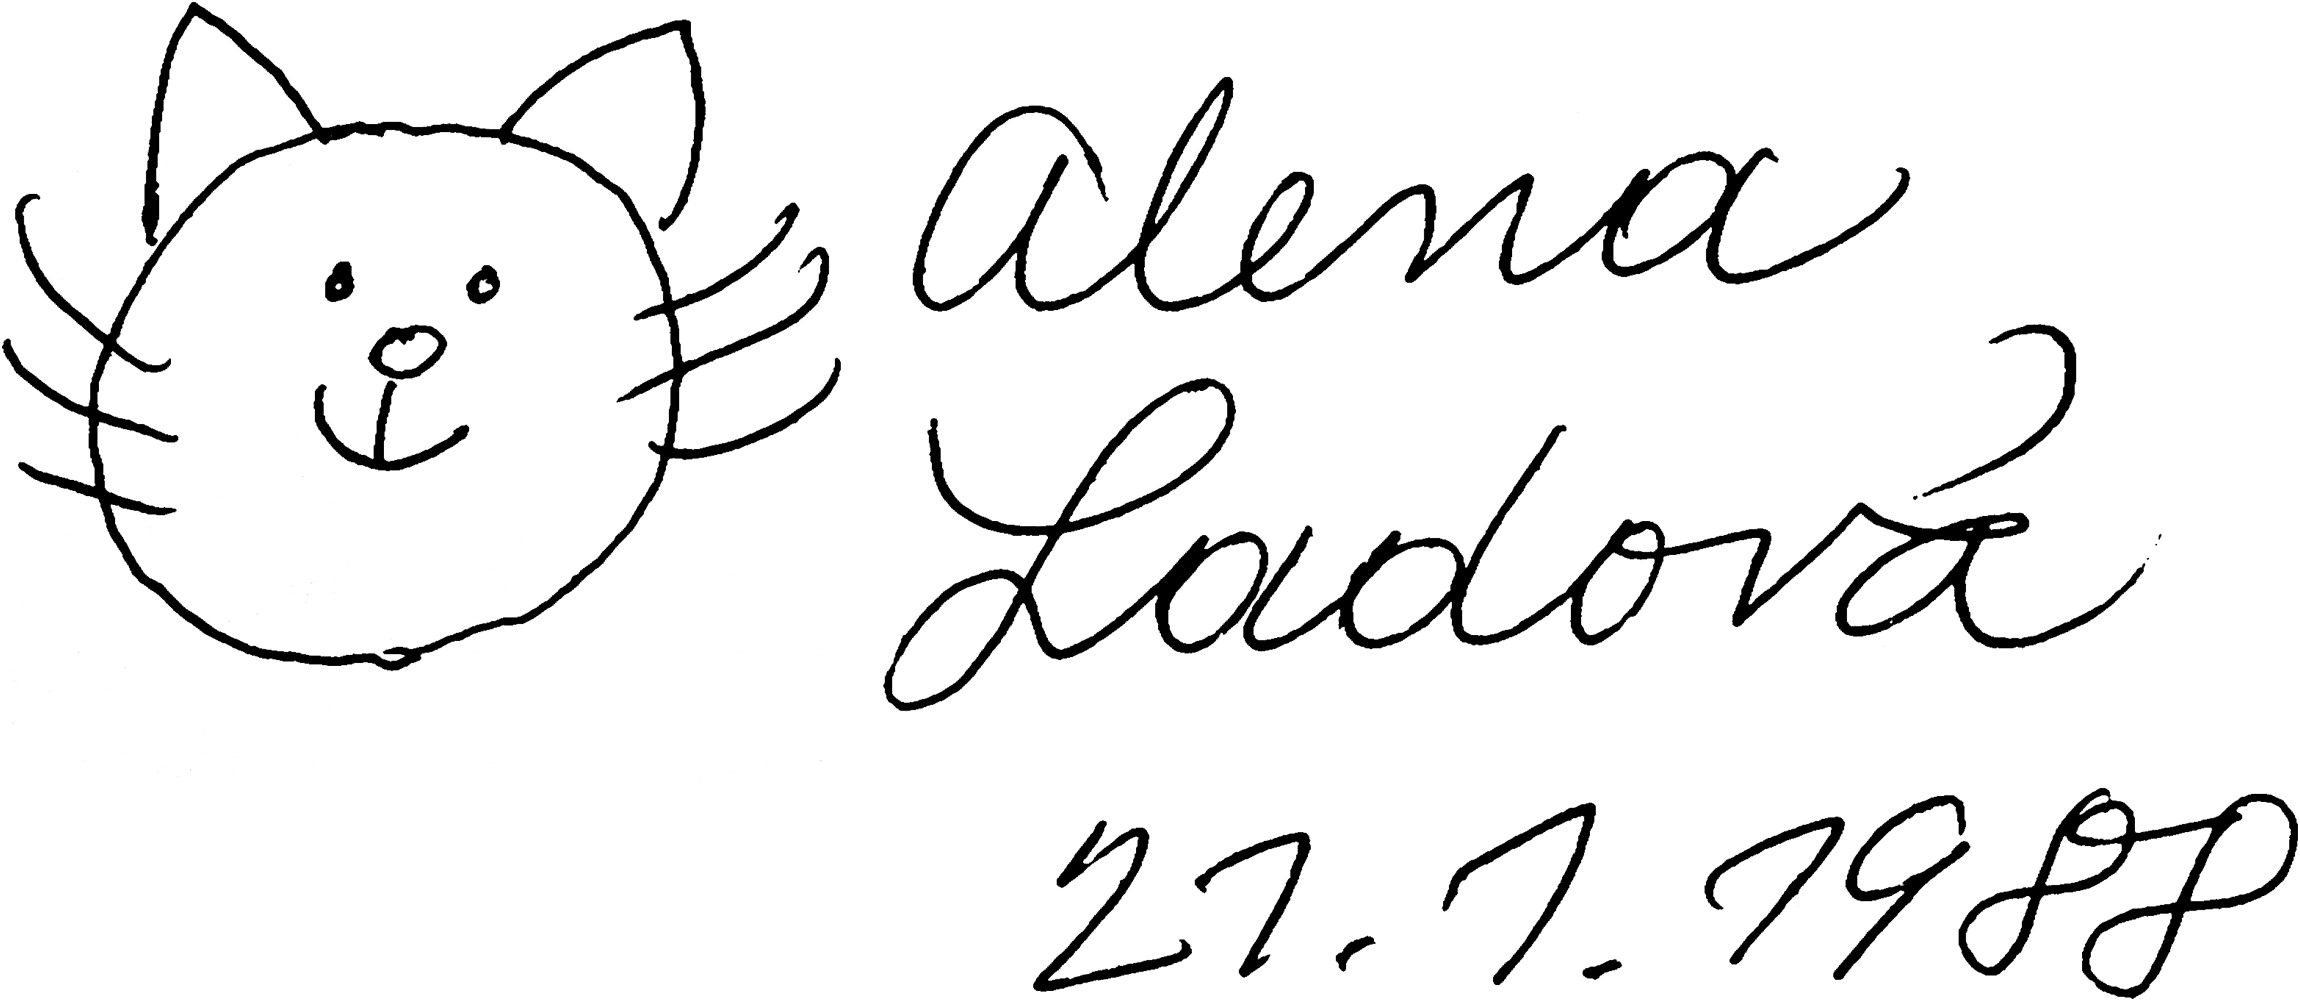
Signature of: alena ladová